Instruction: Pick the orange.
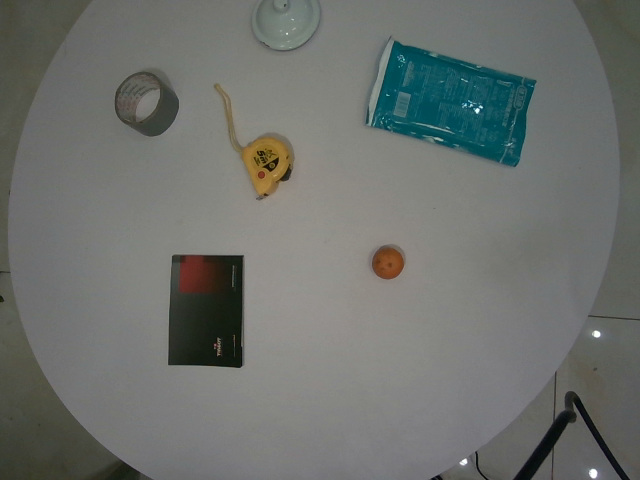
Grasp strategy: vertical